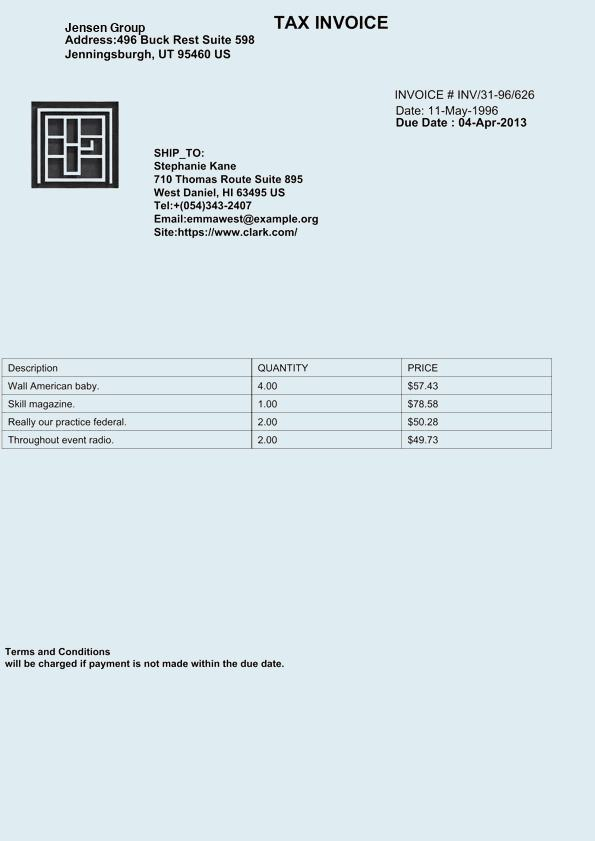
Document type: Invoice